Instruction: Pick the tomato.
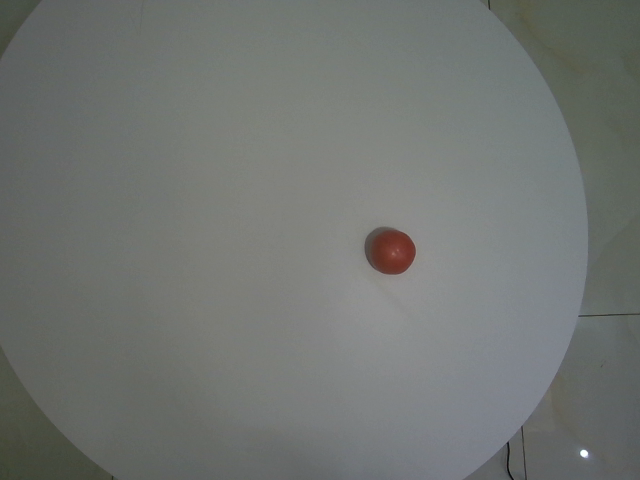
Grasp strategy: vertical